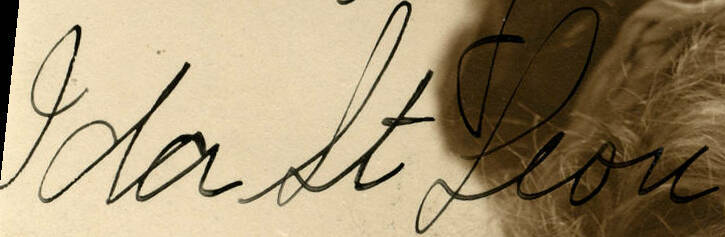
Signature of: ida st leon